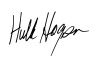
Signature of: hulk hogan